Question: Describe the condition in detail:
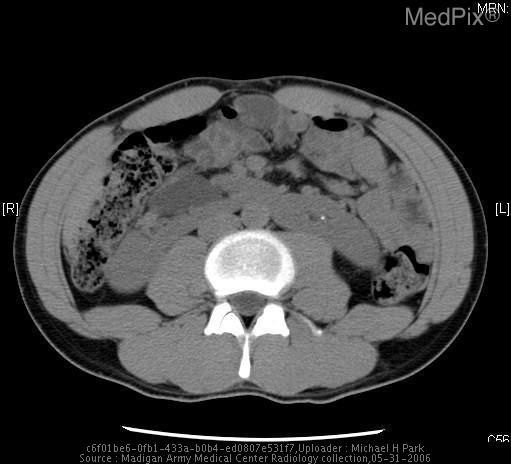
Answer: The disease is discussed as: USU Education Day 2011:
Website - http://www.lrc.usuhs.mil/educationday/
Schedule - http://www.lrc.usuhs.mil/educationday/index.php?Page=Schedule

USU Faculty Senate Education Committee - our monthly meetings are open to all USU Faculty, and are held the same day as the Faculty Senate meeting, but will begin after the full Senate meeting, at roughly 1730 (5:30 pm) - in a nearby room.
Schedule - http://www.usuhs.mil/faculty/senate/fscalofevents.html

Significant responsibilities include:
•  Organizing USUHS Education Day
•  Selection of the annual winners for the "Innovation in Education" award
WEBSITE - http://www.lrc.usuhs.mil/Innovation/TeachingAwardMain.php
•  Review and Approval of the budget for spending the award
•  Interface with Curriculum Reform group (impact on Faculty)

Faculty Senate Education Day
0800 - 1630
16 June 2011
Sanford Auditorium

Committee Membership:
•  Chair, James Smirniotopoulos (RAD)
•  Patrick Malone (PMB)
•  Eric Marks (MED)
•  Steve Rothwell (APG)
•  Joe Lopreiato (PED)
•  Donna Burge, replacing Michaela Shafer (GSN)
•  Tonie Hooper (PMB)
•  Debra Malone (SUR) debra.malone@???.navy.???
•  Mike Ellis  (MED)
•  Brian Hemann  (MED)
•  Johnan Kaleeba (MIC)

Ex-Officio
•  Ildy Katona (PED)
•  Rich Conran (PATH)
•  Stephen G Waller (PMB)

<======================================>
Per Faculty Senate President, Gary Wind, M.D.:
	i coordination with curriculum reform (impact on faculty)
	ii basic and clinical innovation in teaching awards
	iii Education day

<======================================>
Meeting Minutes - November
The meeting was called to order on 18 November, 2010 at 1735 and was concluded at 1835

Present:
Artino
Hooper
Lopreiato
Katona
Marks
Waller
Rothwell
Kaleeba
Hemann
Schiltz
Wind
Smirniotopoulos, Chair

1) Curriculum reform:
It was agreed that we need more information from the planners and more feedback from the faculty on the proposed curriculum reform.

Action: Gary will invite representation from the Curriculum committee to brief the Senate at each meeting and provide updates

2) Education Day:
There was agreement that the 2011 Faculty Senate Education day - Thursday 16 June 2011 - should be focused on Faculty Development.  Breifly, we agreed that the day should begin
with a lecture from an invited outside speaker - an educator of some fame/notoriety - who should speak on the "art" of the lecture.
This will be followed by the Award Ceremony for the Faculty Senate Innovation Award.
The two winners will have 20 minutes to present their work as well as outline how they will use the award funds.
The remainder of the day - roughly 10:15 am through 4:00 pm will be devoted to a series of Faculty Development lectures and workshops.
The general template for the day is attached.

Action: Joe will provide addition information on topics, faculty, etc and Liaison between the Senate Education committee and Brian Reamy and the Dean's office regarding the choice of lectures and workshops for Education Day.

Action: Jim S and Tony Artino will work on a process for nomination and selection of the Innovation Award winners

<======================================>
Meeting minutes, 7 March 2011
Members Present: Toni Hooper, Joe Lopreiato, Rich Conran, Jim Smirniotopoulos, Tony Artino, Donna Burge

The overall plan for Education Day, and the for nomination of the Innovation Awards was reviewed and approved.

<======================================>
April Meeting - by Email April 2011
Added a new breakout session: "Tools and Techniques for Teaching" by Dina Kurzweil (USU ETI)

<======================================>